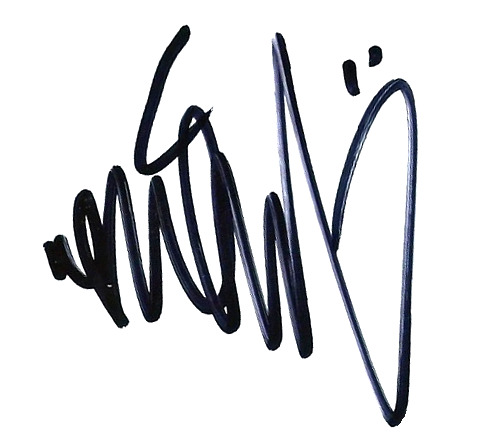
Signature of: vnm